Question: What is the suspected problem?
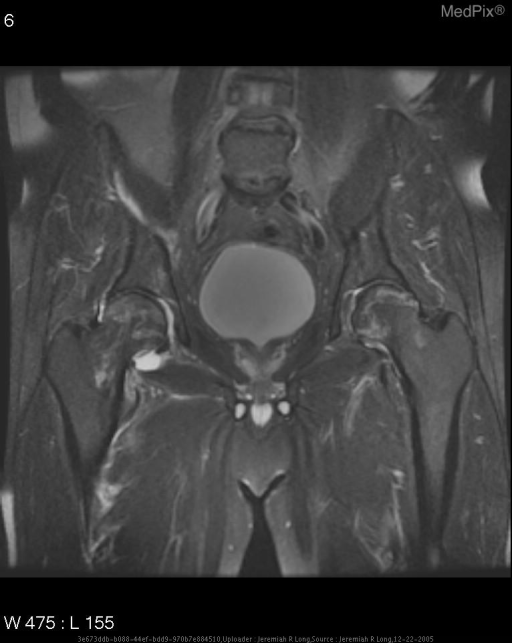
Answer: The findings suggest Frontal radiograph of the pelvis demonstrates central sclerosis of the femoral heads and subtle serpiginous subchondral lucencies.
MR images demonstrate low T1 and high T2 signal in a linear subchondral pattern.. Coronal T2 MR image demonstrates high signal in a linear subchondral pattern along both femoral heads.. The patient might have a history of History of progressive bilateral hip pain..